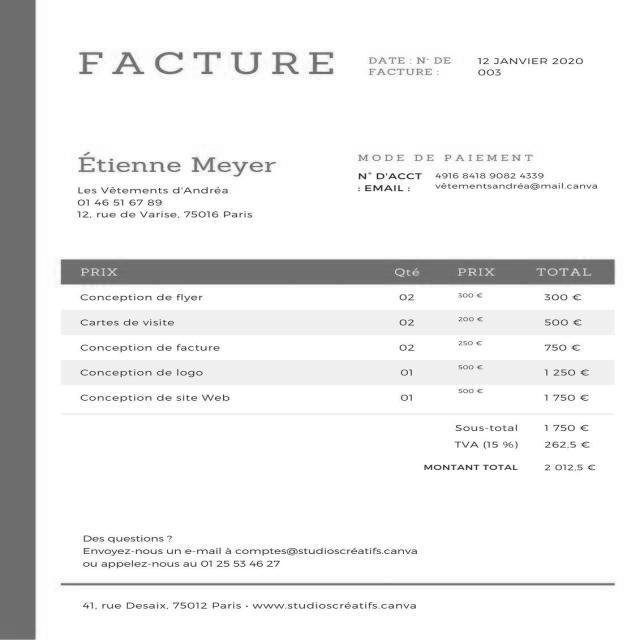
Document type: Invoice